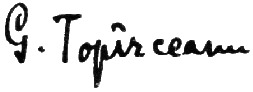
Signature of: george topîrceanu